Question: Can you provide the account number mentioned in the document?
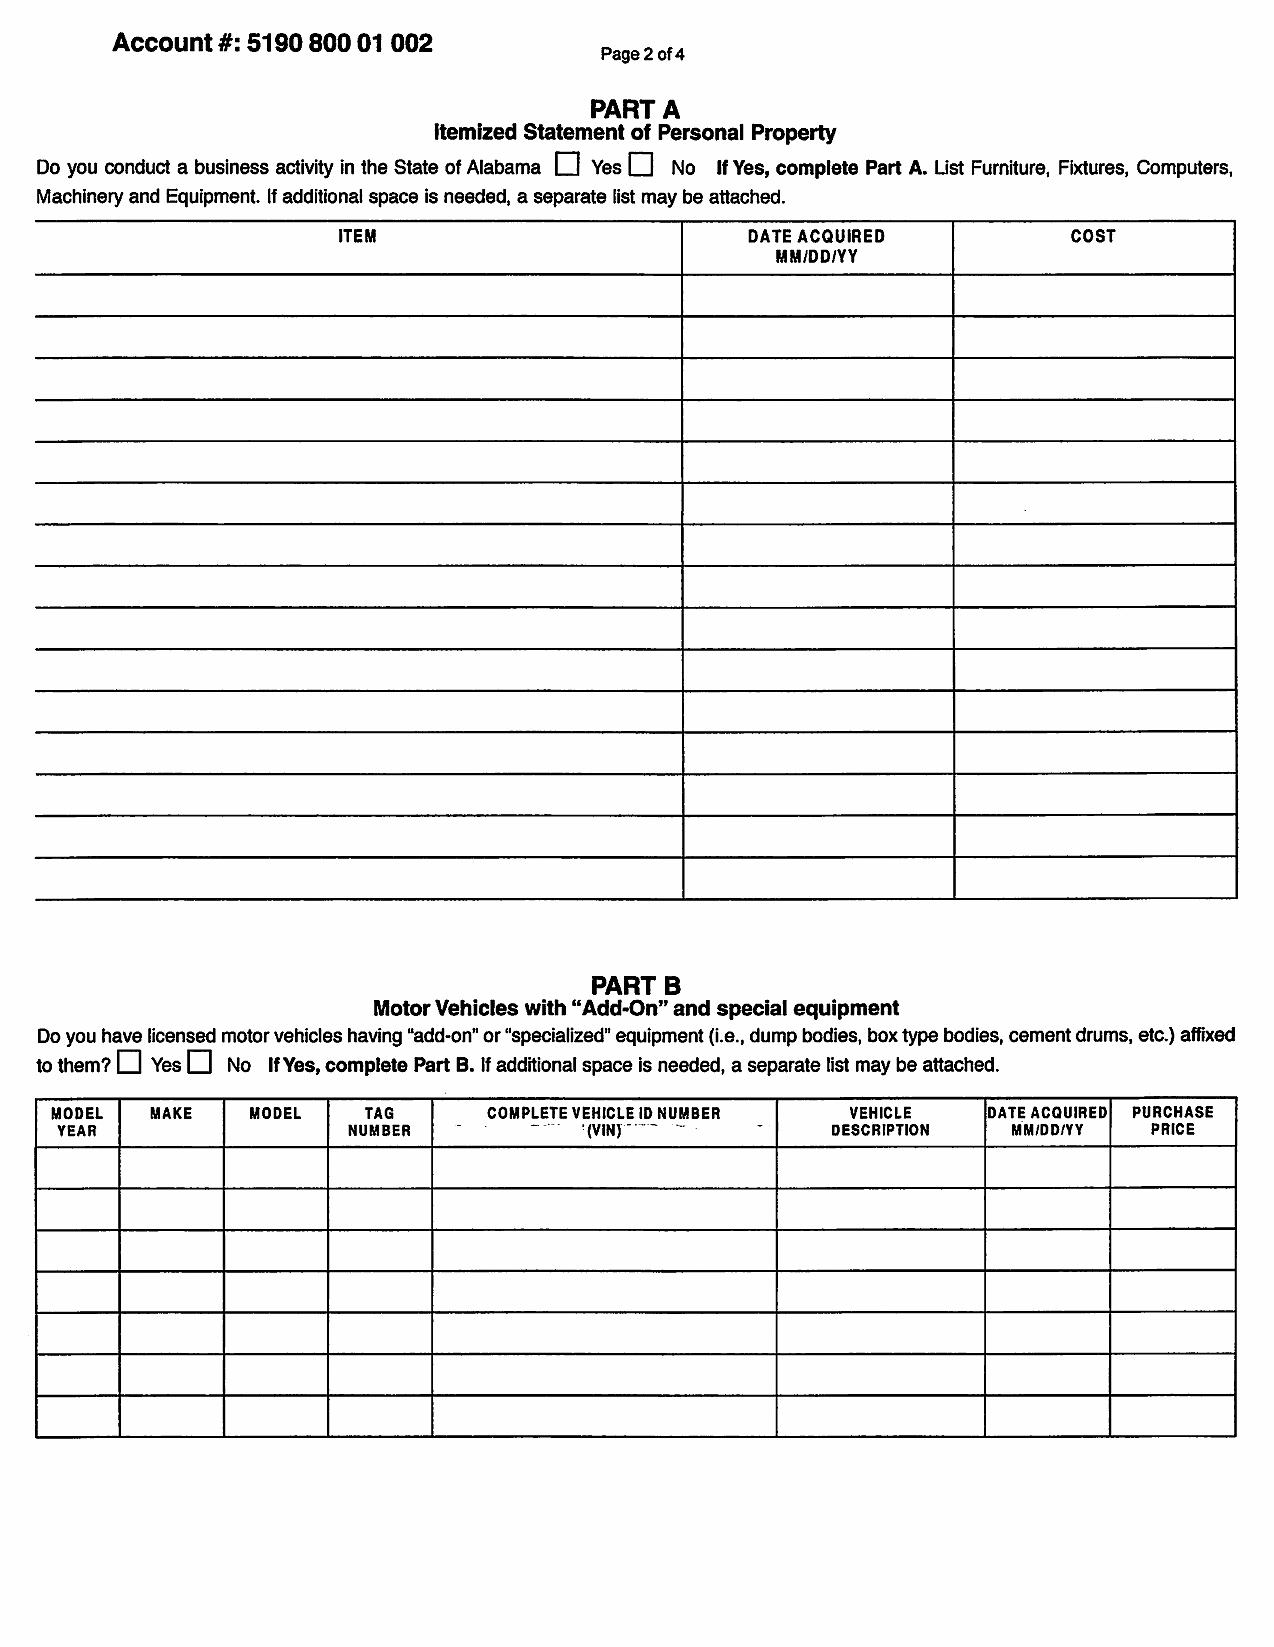
Answer: "5190 800 01 002"